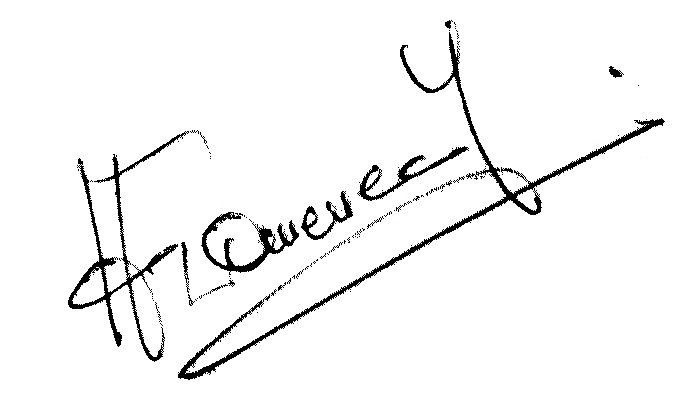
Signature of: amédée domenech